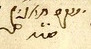
Signature of: jacob hagiz